Question: Talk about the condition:
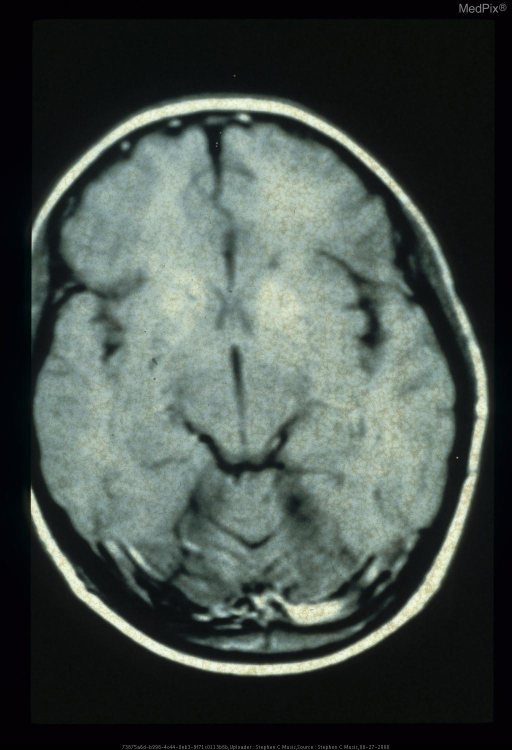
Answer: The disease is discussed as: In 1939, Drake et al. established the following criteria for the diagnosis of hypoparathyroidism:  1) low serum calcium; b) high serum inorganic phosphorus level; c) the absence of renal insufficiency, steatorrhea, chronic diarrhea, and alkalosis; d) exclusion of rickets and osteomalacia.

The disease may result from a deficiency in parathyroid hormone production or an end organ resistance to the action of the hormone.  Pseudohypoparathyroidism (PHP) was first described by Albright et al. in 1942.  It is a congenital hereditary abnormality that appears to be transmitted as an X-linked dominant trait characterized by hypocalcemia, hyperphosphatemia, basal ganglion and soft tissue calcification.

In PHP, there is a defect in the parathyroid hormone receptor-adenylate cyclase system which accounts for end organ resistance.

In most patients with classic PHP, there is a deficiency of guanyl nucleotide regulatory protein (G-unit) that normally couples receptor activity to adenylate cyclase activity.  As a result, the kidney and, less commonly, the bones are unable to respond to parathyroid hormone.  There may also be renal inability to hydroxylase 25-hydroxyvitamin D to 1,25 hydroxyvitamin D, the active form.

Pseudopseudohypoparathyroidism (PPHP) was the name selected by Albright and Reifenstein to describe a syndrome in short-statured patients with rounded faces, whose roentgen features simulated exactly those of PHP, the difference being the absence of blood chemical changes.

Osteosclerosis, which may be generalized or localized, is the most common skeletal abnormality of hypoparathyroidism.  Typically, radiographic findings include increased radiodensity of the skeleton, calvarial thickening and hypoplastic dentition.  Subcutaneous calcification may be seen, especially in the area of the hips and shoulders.

Particularly suggestive of hypoparathyroidism are intracranial calcifications of the basal ganglia that may later coalesce into homogeneous masses.  Occasionally, these calcifications develop in the cerebellum.

The clinical syndrome of pseudotumor cerebri in association with hypoparathyroidism was reported as early as 1959 by Palmer et al.

DIFFERENTIAL DIAGNOSIS:  Skeletal osteosclerosis is also seen in certain other disorders such as osteoblastic metastasis, myelofibrosis, Paget's disease, fluorosis, renal osteodystrophy, sickle cell anemia, and mastocytosis.  In these and other diseases, other radiographic findings are usually apparent, allowing accurate diagnosis.  In hypoparathyroidism and PHP, calvarial thickening and hypoplastic dentition are helpful clues, although Paget's disease, sickle cell anemia, and even metastasis may produce increased thickening and sclerosis of the calvarial vault.

Basal ganglion calcification is particularly characteristic of hypoparathyroidism and PHP.  It is also seen without known cause in infectious disorders such as toxoplasmosis and cytomegalic inclusion disease, following radiation therapy, and following exposure to toxic substances such as carbon monoxide.

Subcutaneous calcifications are also seen in collagen vascular disease, hypervitaminosis D, milk alkali syndrome, and renal osteodystrophy.  Hypoplastic dentition is also seen in cleidocranial dysostosis and pyknodysostosis, hypopituitarism, and hypothyroidism.

Sclerosis of the metaphyseal region of long bones seen in some patients with hypoparathyroidism is not specific.  It may be seen in children with systemic illness leading to growth arrest lines, leukemia during treatment, heavy metal poisoning, hypothyroidism, healing scurvy, and hypervitaminosis.